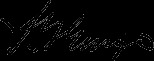
Signature of: james z george